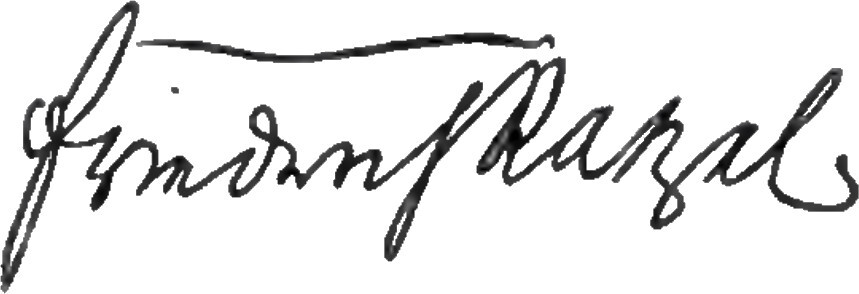
Signature of: friedrich ratzel